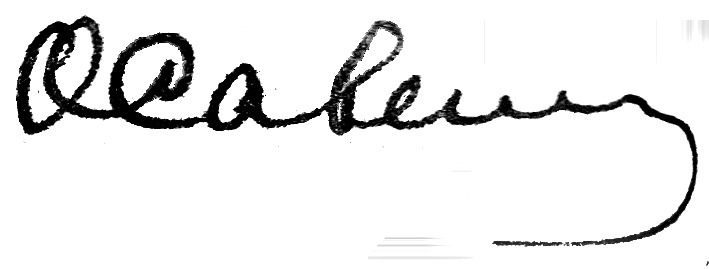
Signature of: q64020292